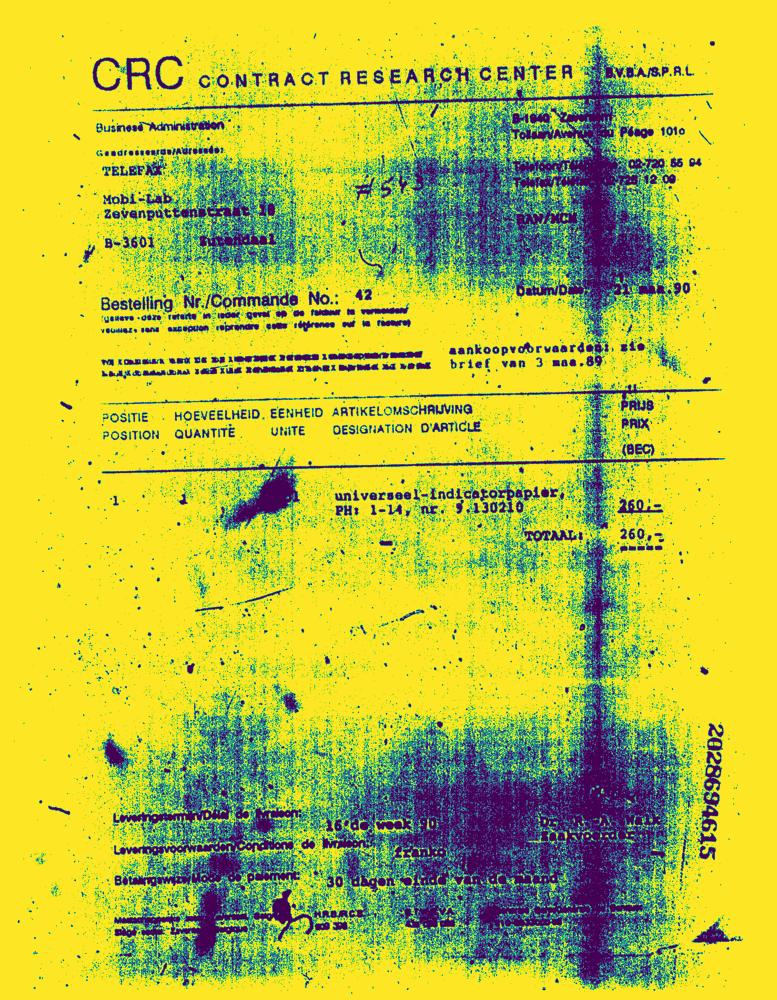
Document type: Invoice-Doc